Question: What is the suspected problem?
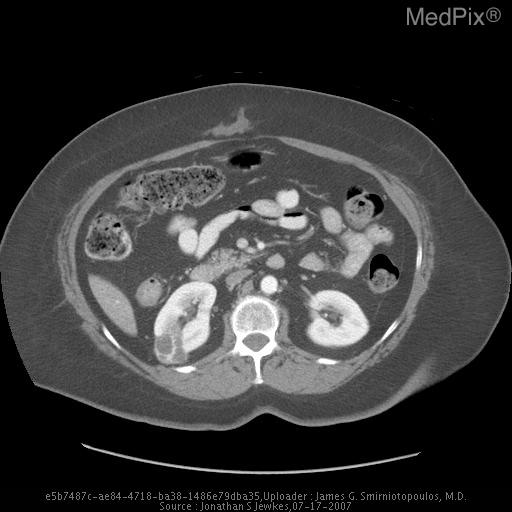
Answer: The findings suggest CT scan with contrast showed an incidental finding of a complex renal cyst.  This was evaluated as a Bosniak Class 3 renal cyst.. Right renal complex cyst. The patient might have a history of 61 year old woman complains of non-specific abdominal pain..